Question: What type of tax is indicated in the document, personal property or real estate?
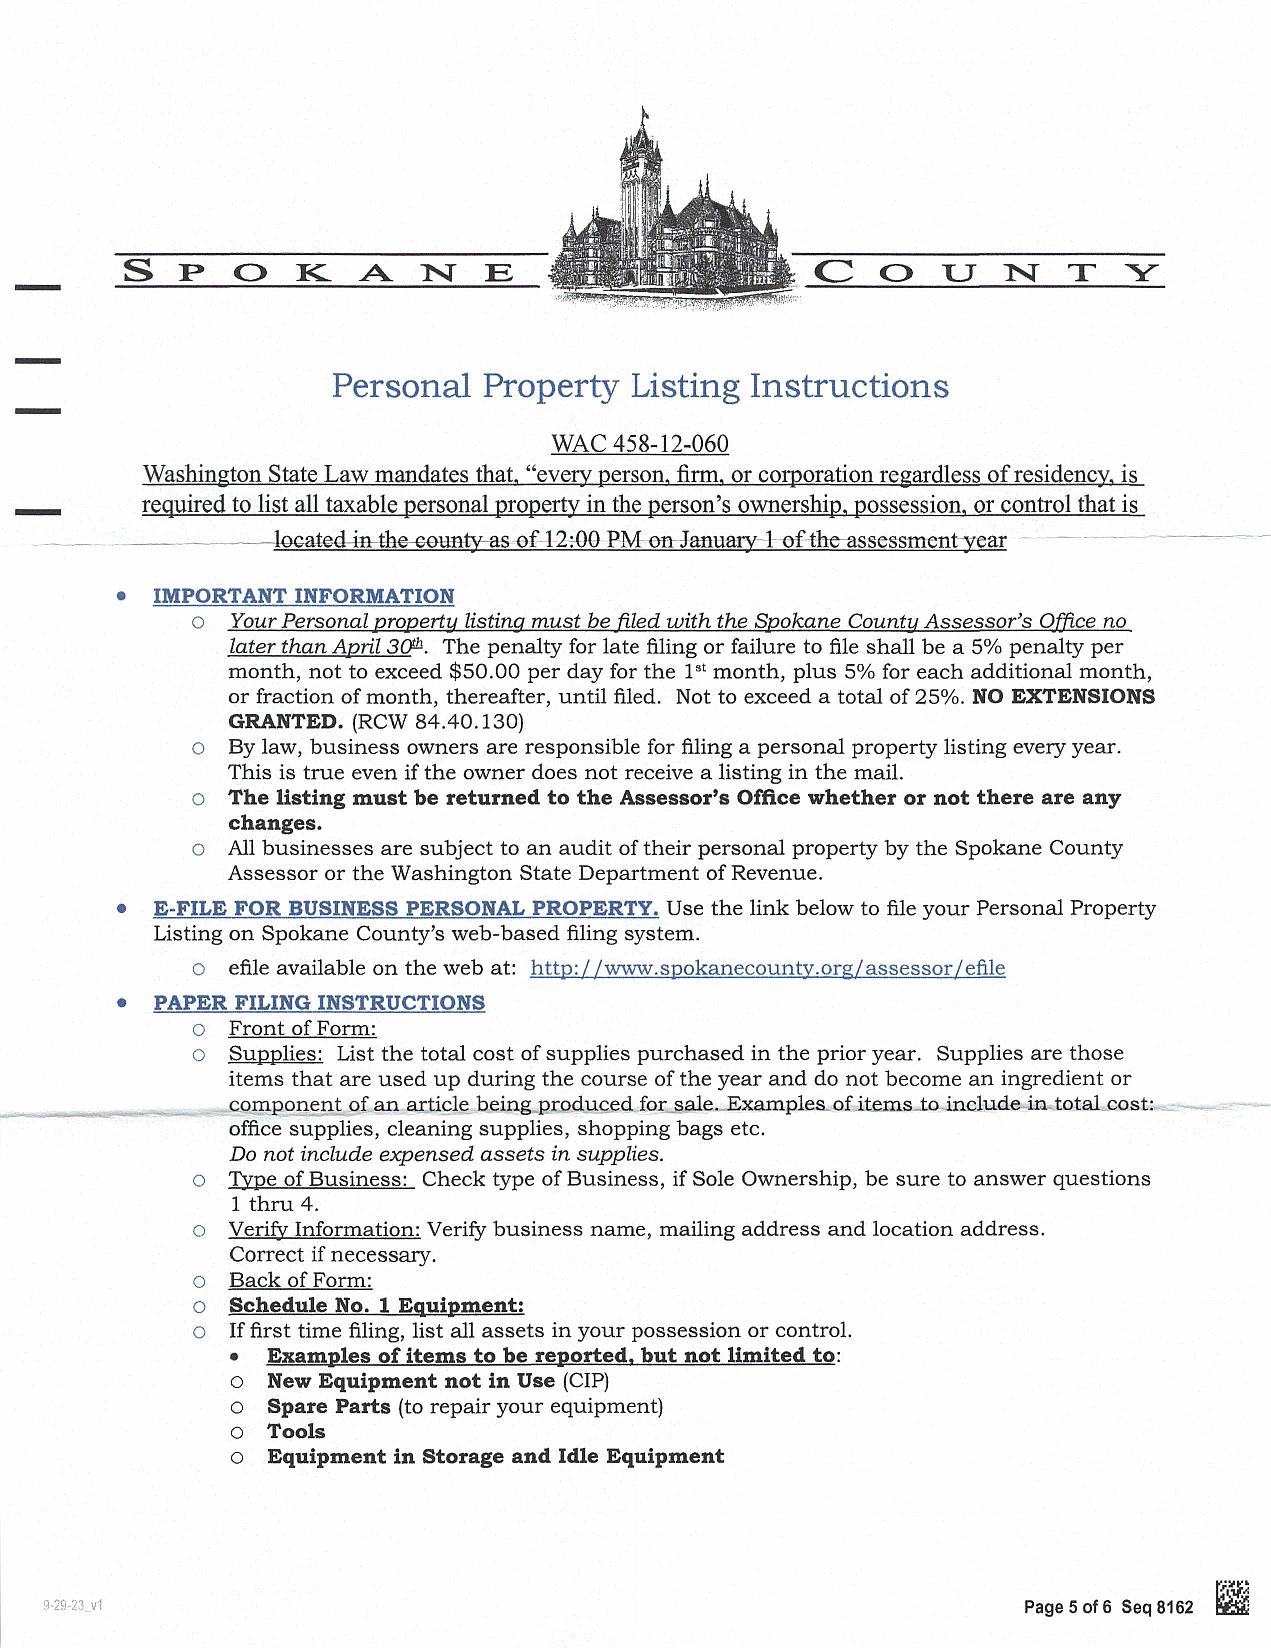
Answer: "Personal Property Tax"